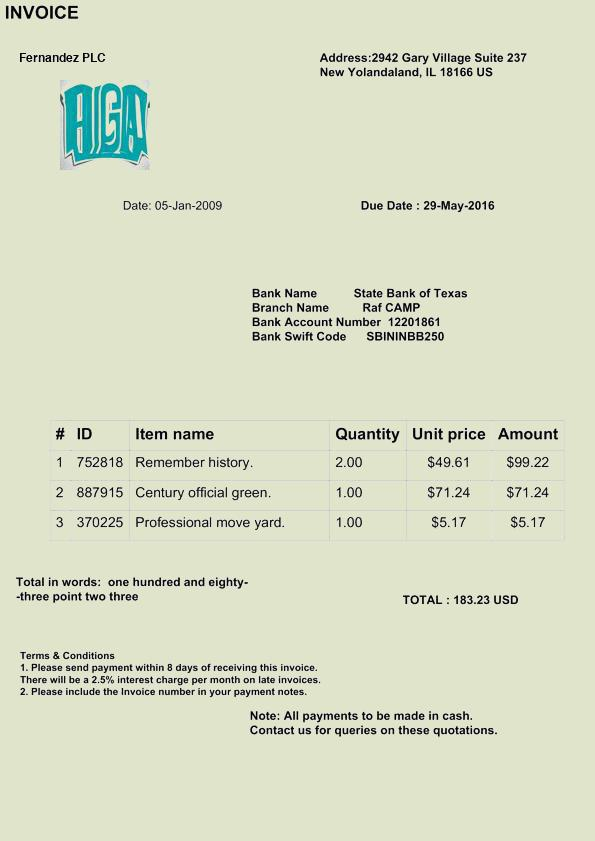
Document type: Invoice